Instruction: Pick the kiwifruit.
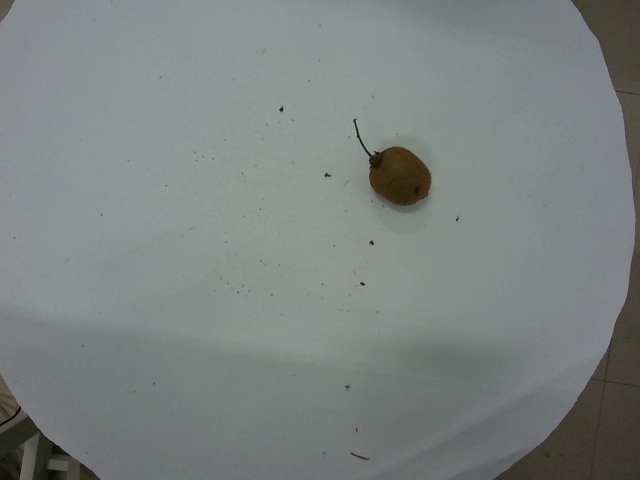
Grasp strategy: vertical